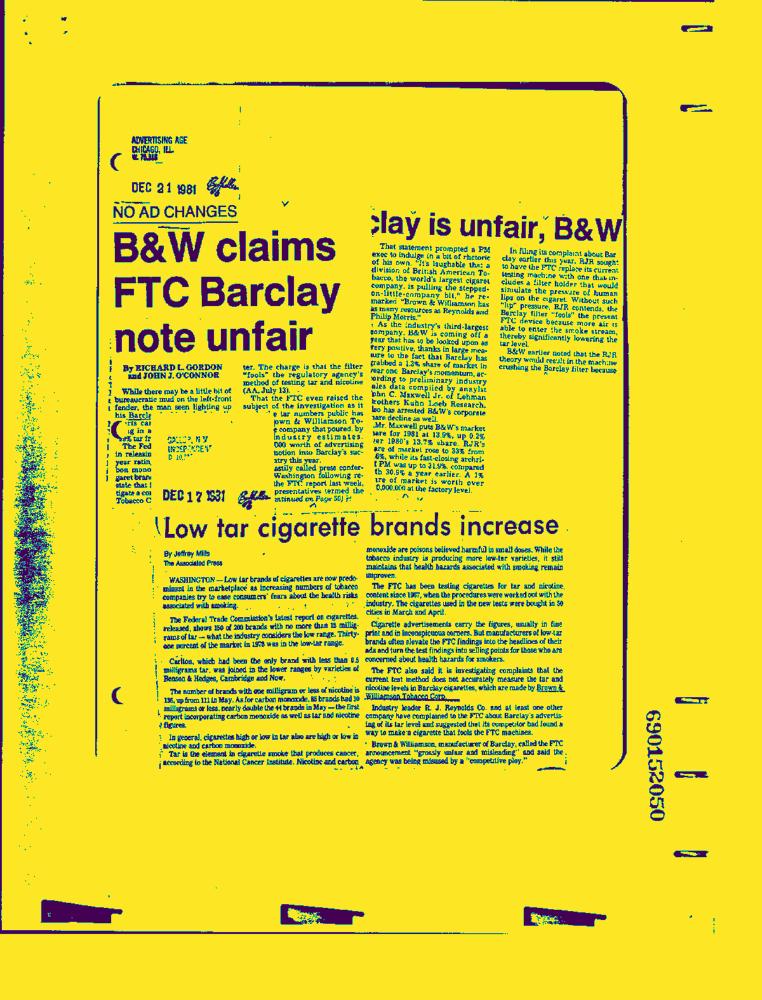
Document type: News-Article